Question: What is the estimated tax bill amount according to the document?
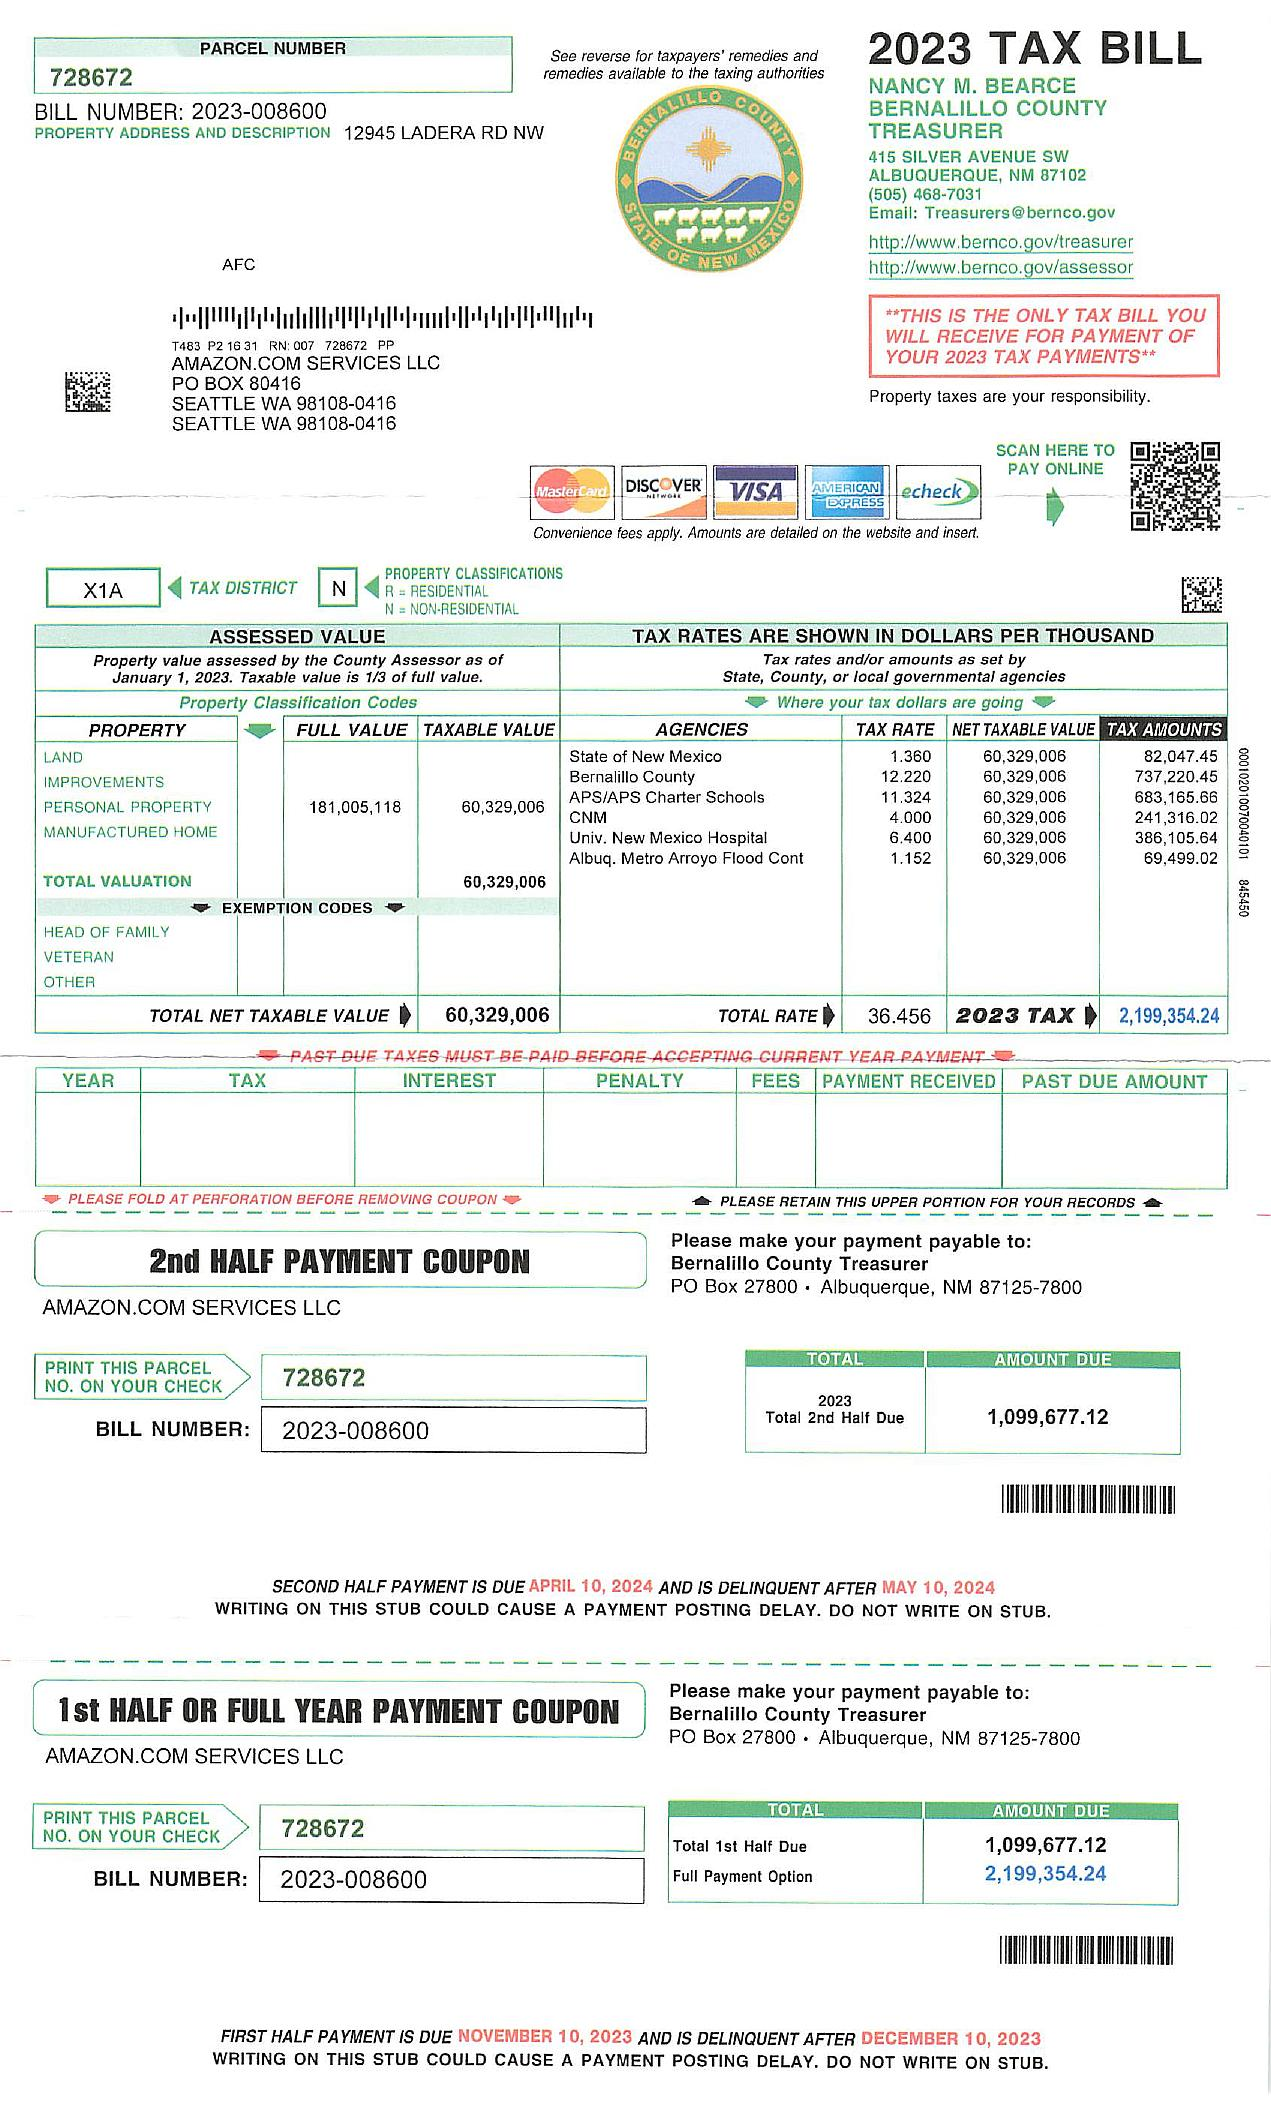
Answer: "2,199,354.24"